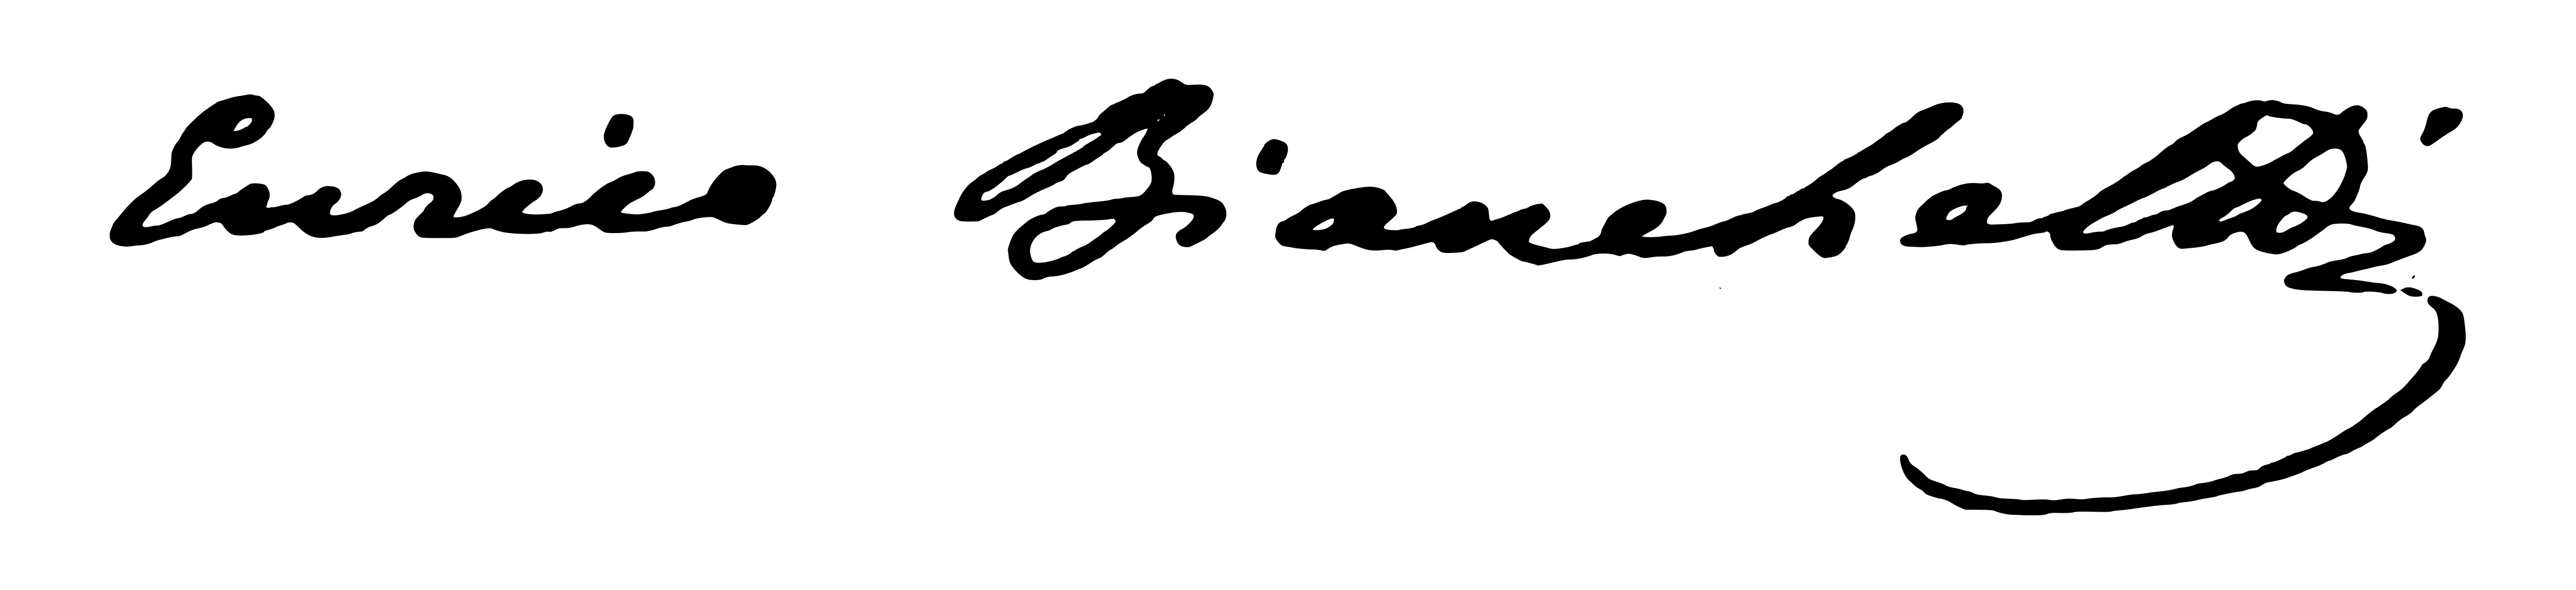
Signature of: enrico bianchetti